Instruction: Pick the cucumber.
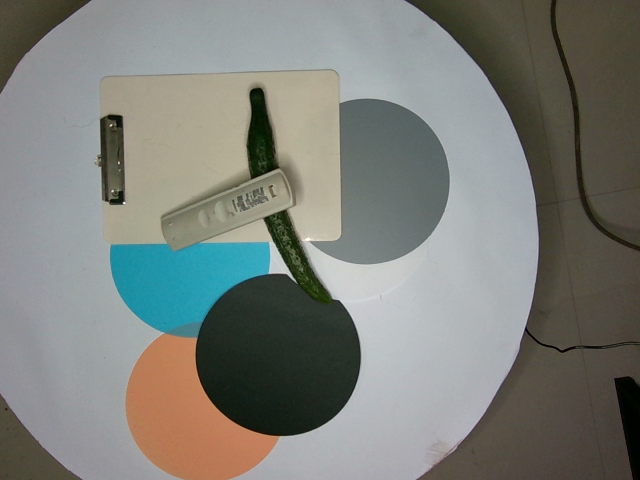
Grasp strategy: vertical